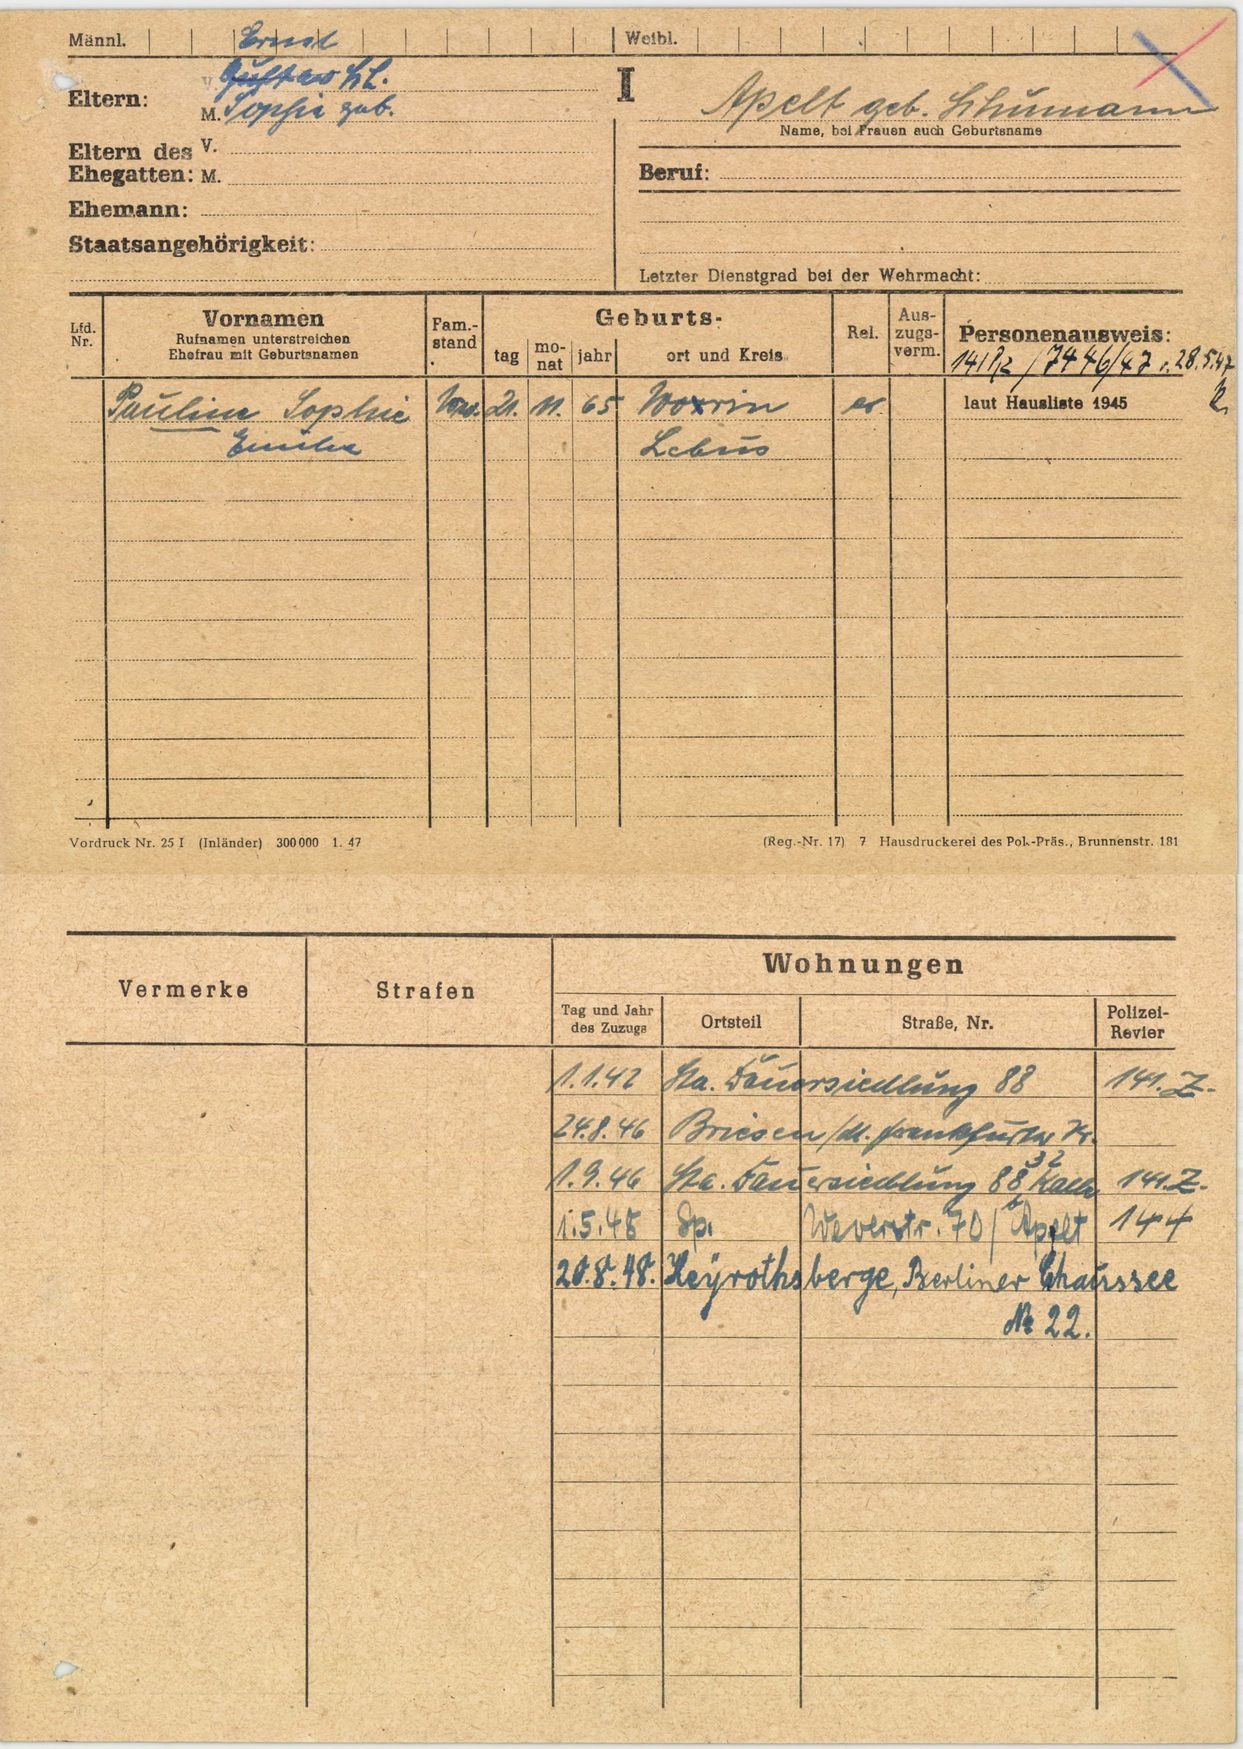
Apelt geb. Schumann